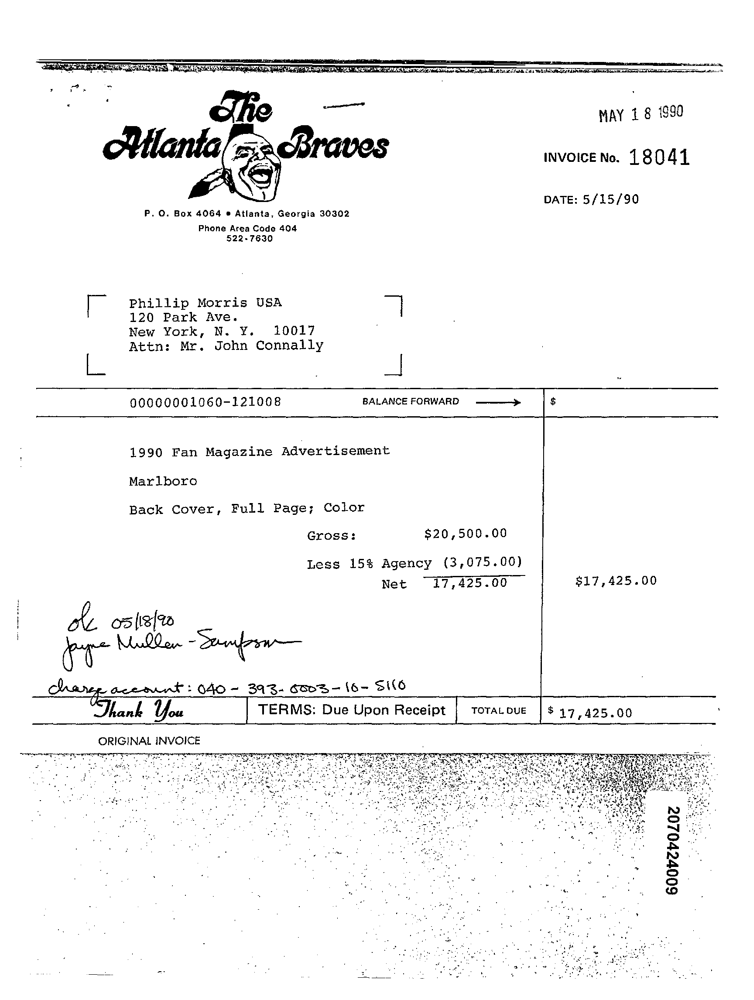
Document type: Invoice